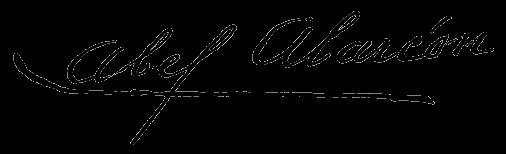
Signature of: abel alarcón